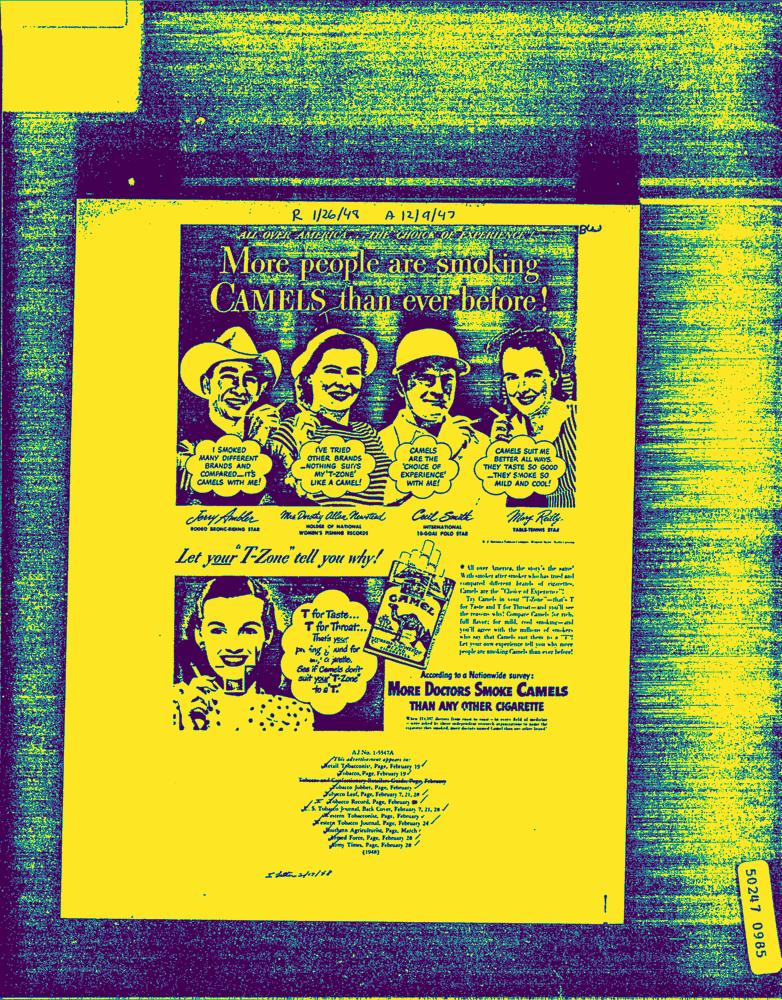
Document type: AD